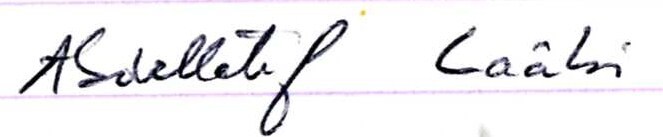
Signature of: abdellatif laabi